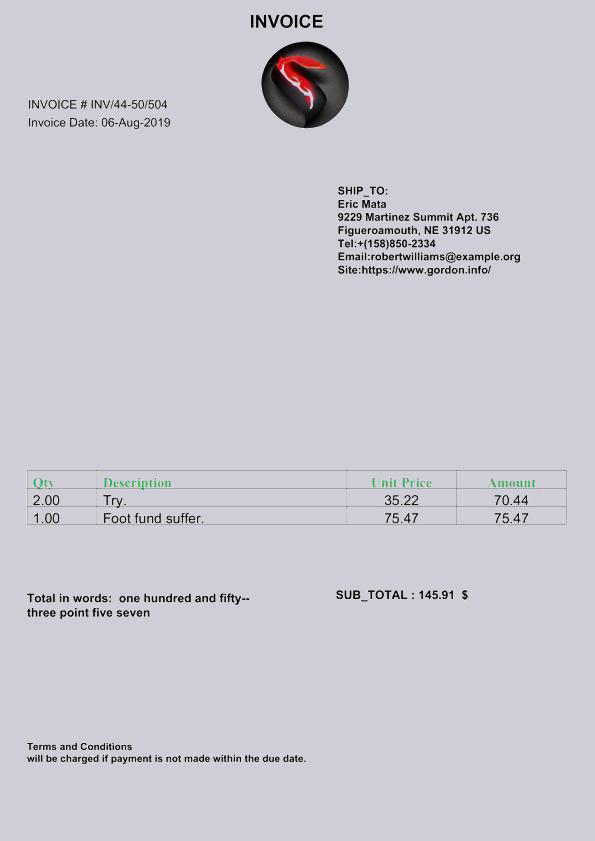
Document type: Invoice